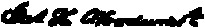
Signature of: james hutchinson woodworth